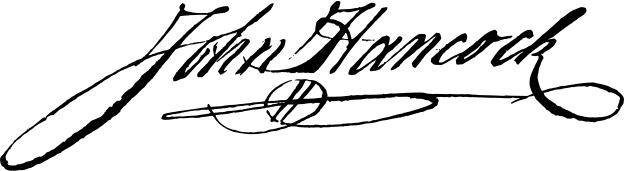
Signature of: john hancock